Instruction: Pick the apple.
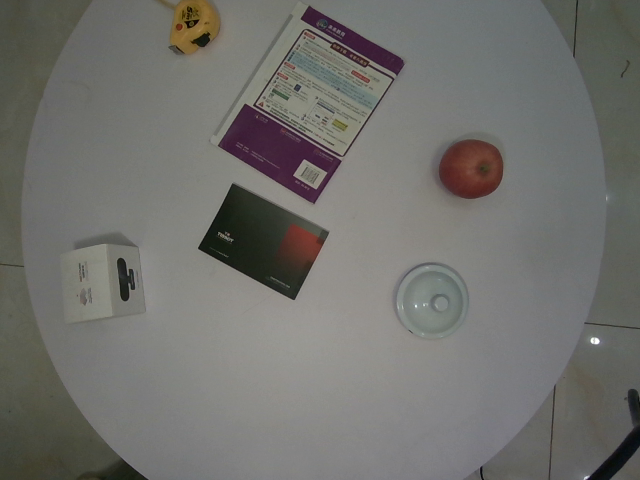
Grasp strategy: vertical